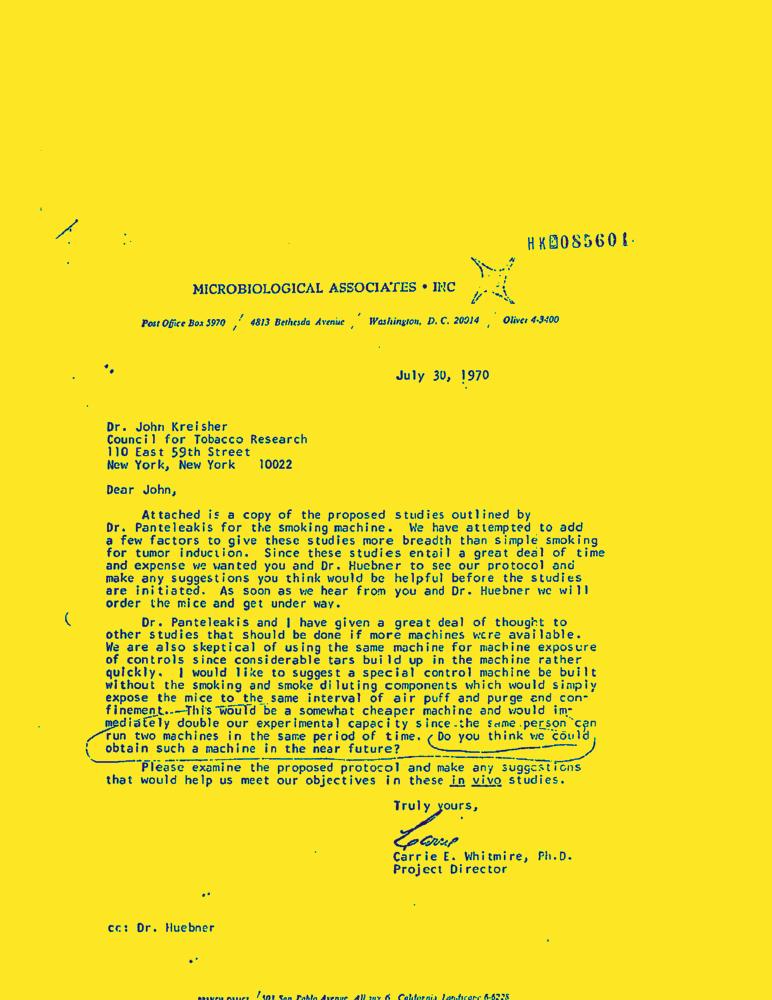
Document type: Letter-Doc